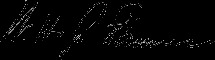
Signature of: william faunce